Patient: Male, age 0
A 15-month-old boy was admitted to the hospital because of prolonged and persistent fever for fifteen days. The patient was delivered at full term weighing 3,100 g and did not require admission to the neonatal intensive care unit (NICU). He was previously healthy without recurrent respiratory infections, cough, wounds, admissions, or surgeries. Additionally, he was up-to-date with vaccinations.
The patient experienced fever for fifteen days before he visited the pediatric infectious department of our hospital. He had initially developed a high fever of 39 C, two or three times daily, without chills, lethargy, cough or vomit. The patient was treated at home with only oral antipyretic drugs. He was admitted to the local hospital four days later as he developed a high fever of 42 C, two or three times daily, accompanied by chills, lethargy, decreased appetite, tachycardia, tachypnea, and mild cough. Physical examinations revealed enlarged tonsils with yellow discharge, 0.5 cm x 2 cm lymphadenopathy on the right side of the neck and few rales in bilateral lungs. Laboratory tests showed a normal white blood cell count (WBC, 9.82 x 109/L; normal range, 4-10 x 109/L) and elevated levels of C-reactive protein (CRP, 206.6 mg/L; normal range, <0.5 mg/L) and procalcitonin (PCT, 10.831 ng/ml; normal range, <0.5 ng/ml). The first sample of blood culture collected on admission was negative for bacterial growth. Radiograph of the chest revealed bilateral bronchopneumonia. The doppler echocardiography was normal and ultrasound of the neck did not find any obvious mass or liquid anechoic area. Even after intravenous administration of cefuroxime (25 mg/kg, q6h) for two days and cefoperazone sodium and sulbactam sodium (20 mg/kg, q6h) for three days (Table 1), the patient's fever persisted. Subsequently, the second sample of blood culture, collected five days after admission, revealed the growth of S. aureus which was demonstrated to be methicillin-susceptible. Computed tomography (CT) of the chest showed bilateral scattered infiltrates in lungs (Figure 1A), an enlarged mediastinum, some pleural effusion, and pericardial effusion (Figure 1B). Moreover, the WBC count and CRP levels increased to 14 x 109/L and 295.1 mg/L, respectively. Physicians considered the occurrence of SAB and modified the antibiotic treatment to intravenous vancomycin (50 mg/kg, q6h) after excluding central nervous infection. The symptoms alleviated after four days of intravenous vancomycin therapy. Nine days after admission to the local hospital, contrast-enhanced CT of the chest revealed scattered infiltrates in the bilateral lungs (Figure 2A) and encapsulated MA (Figure 2B), and the patient was transferred to the pediatric surgery unit of another hospital for abscess incision and drainage.
The patient received intravenous oxacillin (50 mg/kg, q6h) and vancomycin (10 mg/kg, q6h) treatment in the surgical ward before surgery. With this therapy regimen, the symptoms improved gradually and contrast-enhanced CT of the chest obtained after eleven days suggested partial absorption of MA. Afterwards, the patient was transferred to our hospital for continuous conservation treatment.
Physical examination of the patient at our hospital on admission revealed the vital signs were normal. He had pharyngeal hyperemia, with bilateral tonsil hypertrophy without exudate. The rest of the physical parameters were normal. Laboratory tests showed that the WBC count was 6.6 x 109/L and the CRP level was less than 0.5 mg/L. Tests for immune function and tuberculosis yielded normal results.
The patient was diagnosed to be septic, by methicillin-susceptible S. aureus (MSSA) and non-traumatic MA. After fourteen consecutive days of intravenous oxacillin (50 mg/kg, q6h) treatment, the blood culture was negative for MSSA twice, and MA disappeared (Figure 2C). The patient fully recovered and was discharged. He did not show any untoward symptom during the one-month follow-up.
Keywords: staphylococcus aureus bacteremia, bacteria with unknown origin, healthy children, non-traumatic mediastinal abscess, pediatric
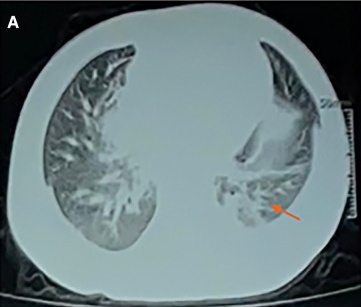
Image caption: Contrast-enhanced CT scan of chest. (A). CT showing scattered infiltrates in the bilateral lungs.